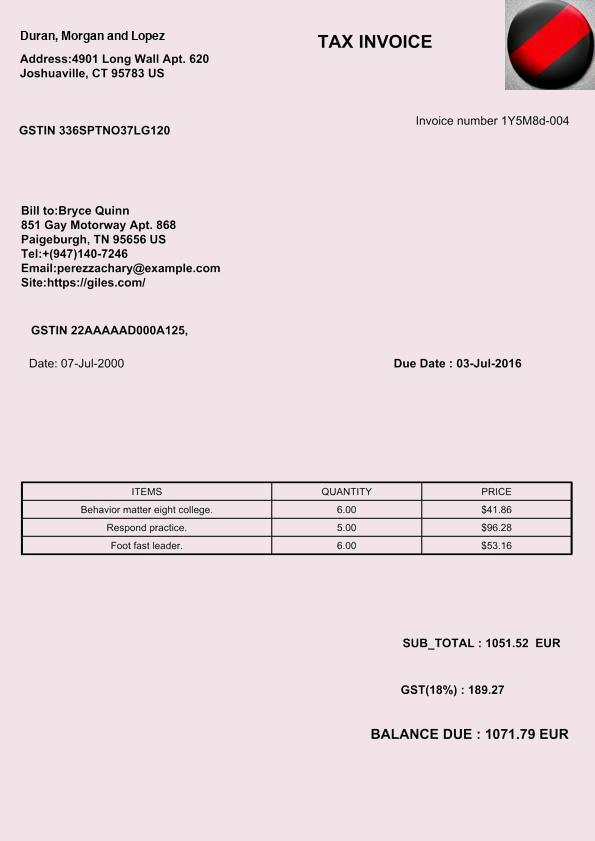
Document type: Invoice